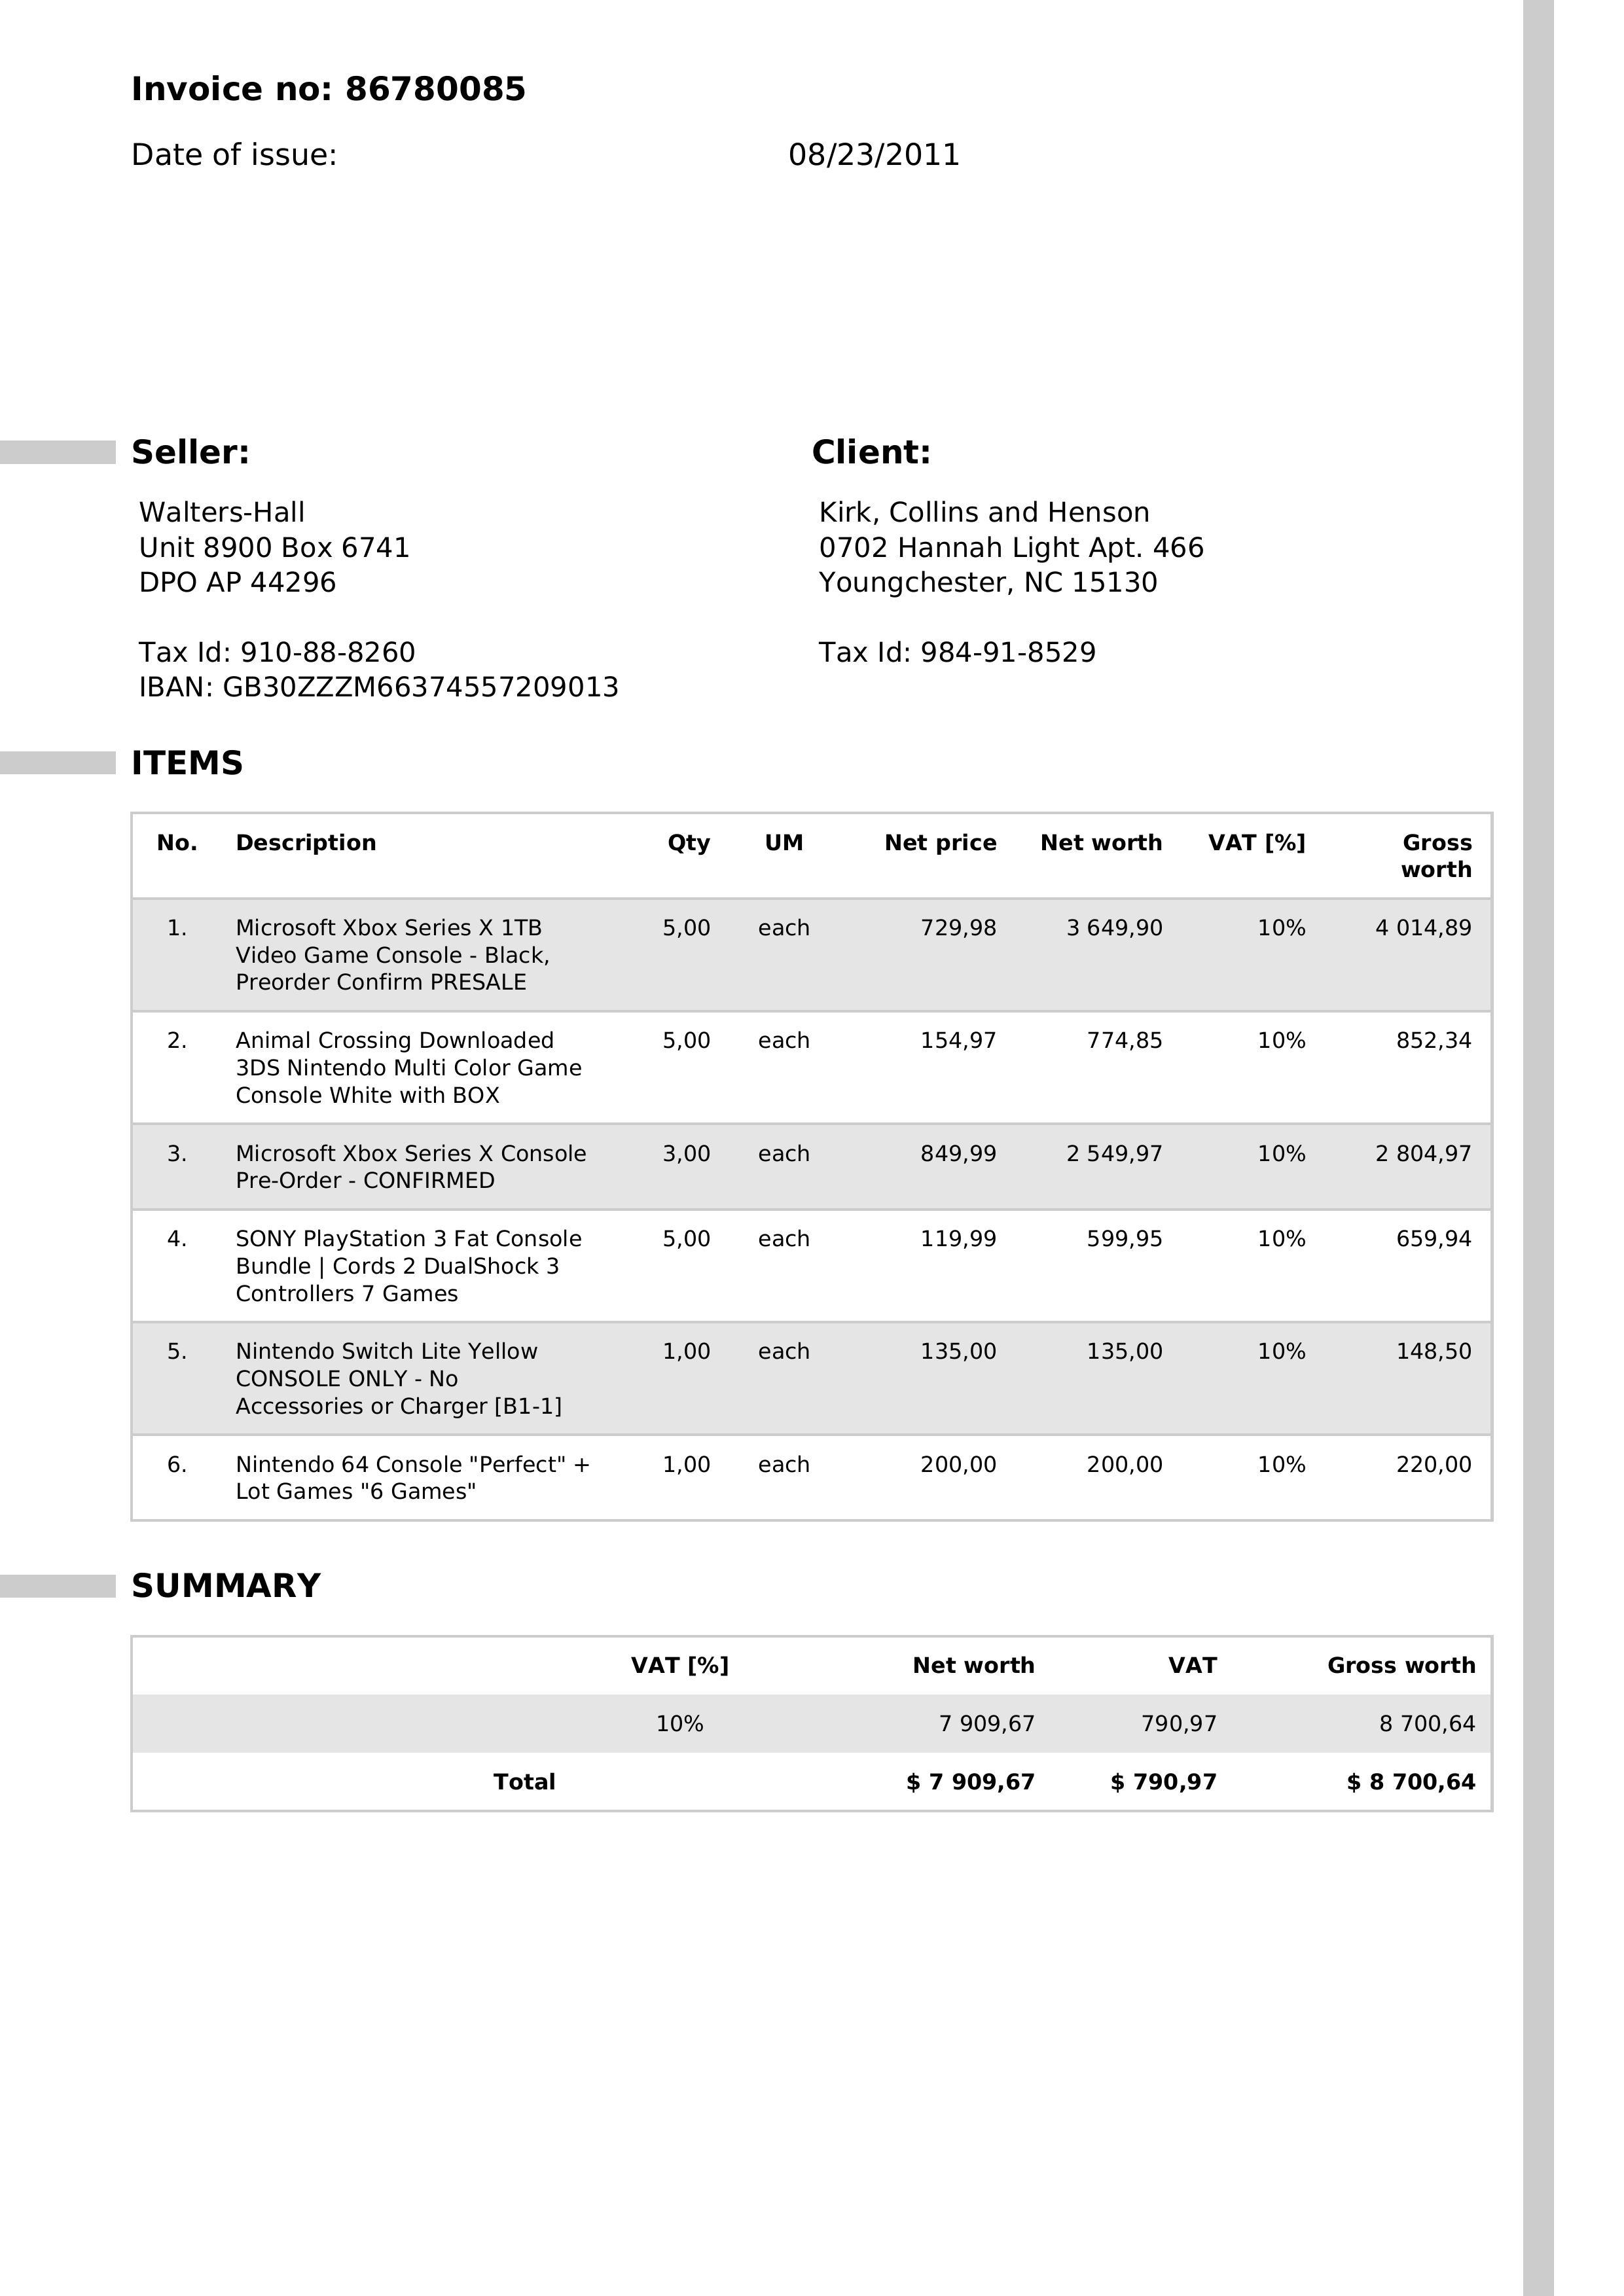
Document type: Invoice